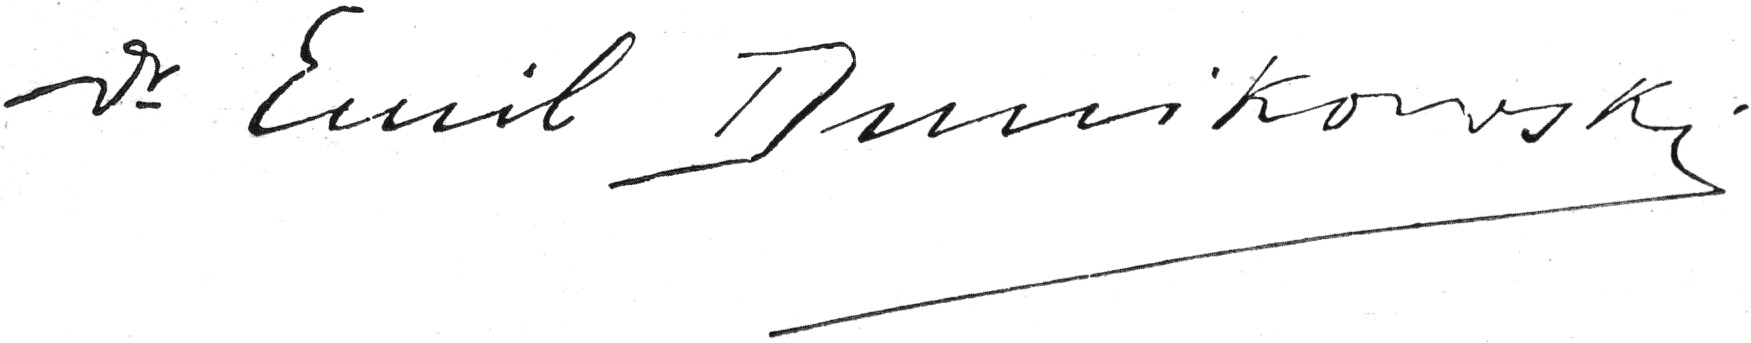
Signature of: emil dunikowski